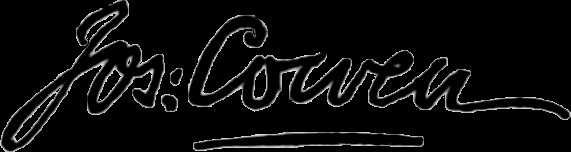
Signature of: joseph cowen